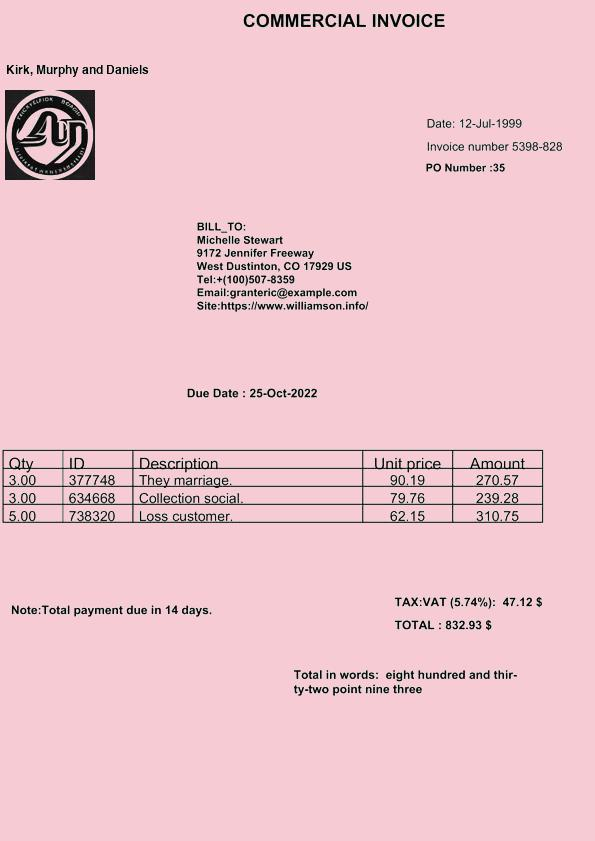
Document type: Invoice